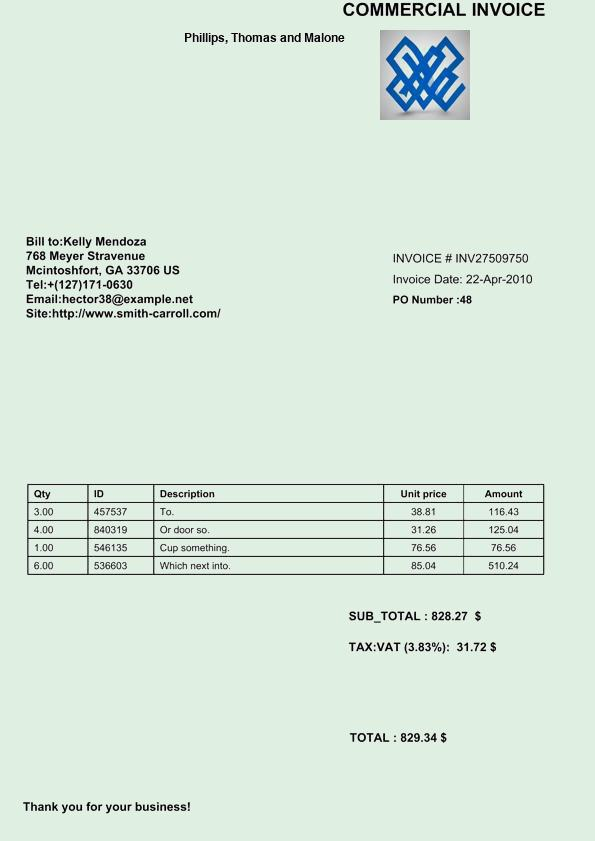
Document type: Invoice